Question: Talk about the condition:
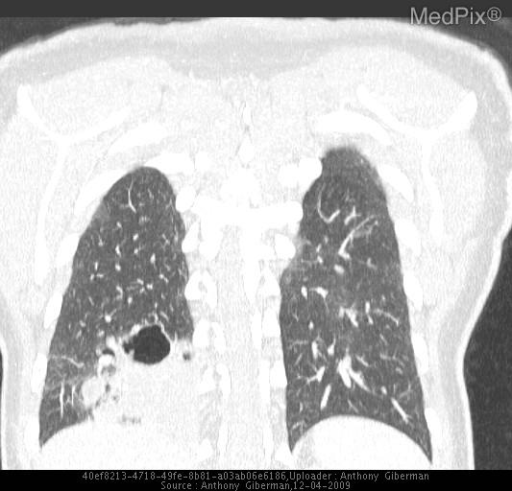
Answer: The disease is discussed as: Pulmonary sequestration is a developmental thoracic anomaly. A sequestration is an abnormal congenital mass of lung lacking a normal communication with the tracheobronchial tree and is supplied by abnormal vessels from the descending aorta. It is NONFUNCTIONING lung.

Pulmonary sequestrations are divided into extralobar (covered by their own pleura, venous return via systemic veins) or intralobar (covered by pleura of the adjacent normal lung, venous return via pulmonary veins). Most appear as a triangular or oval-shaped mass in the medial and basal portion of a lung and more are commonly left (extralobar 90%, intralobar 60%). Extralobar sequestrations are always airless. Intralobar sequestrations are mostly airless though there may be "collateral air drift" via the pores of Kohn. Most are clinically silent until they become infected and can present as recurrent pneumonias. Extralobar sequestrations often present in neonatal life and intralobar in older children and adults.

Also included in the category of thoracic anomalies are: pulmonary agenesis (pulmonary artery and lung bud are absent), pulmonary aplasia (pulmonary artery and lung parenchyma are absent but a blind-ending bronchial stump exists), unilateral pulmonary hypoplasia/scimitar syndrome with aberrant pulmonary venous return* (small RIGHT pulmonary artery with hypoplasia of all or part of RIGHT lung AND partial anomalous drainage of the pulmonary veins - subdiaphragmatic into IVC, hepatic or portal veins), unilateral pulmonary hypoplasia secondary to congenital diaphragmatic hernia, bilateral pulmonary hypoplasia (incompatible with life), congenital lobar emphysema (isolated and progressive hyperinflation of a single lobe likely secondary to dysplasia, hypoplasia, or immaturity of bronchial cartilage in involved lobe), CCAM or Congenital Cystic Adenomatoid Malformation (abnormal proliferation of terminal respiratory structures lacking mature alveoli resulting in a cystic mass structure, usually unilobar), bronchogenic cysts (bronchopulmonary foregut malformation likely secondary to an ectopic bronchial bud which communicates with the tracheobronchial tree), esophageal duplication cyst (bronchopulmonary foregut malformation usually of distal esophageal wall), and neurenteric cyst (failed separation of pulmonary and notochordal elements in 3rd gestational week). Note ^.

* cardiac abnormalities
^ Acquired unilateral pulmonary hypoplasia (Swyer-James or MacLeod syndrome) is post-infectious.